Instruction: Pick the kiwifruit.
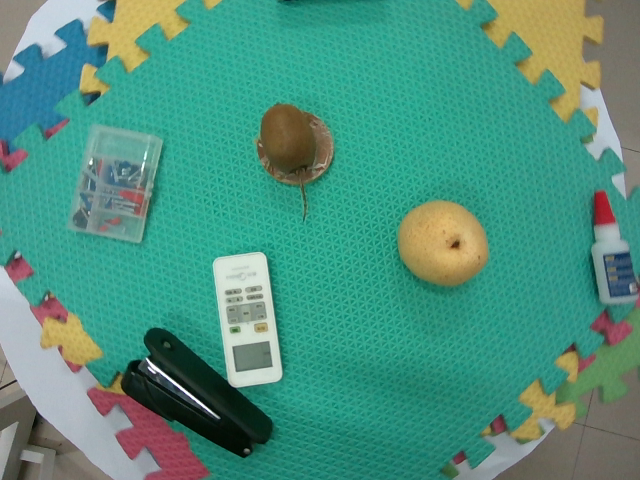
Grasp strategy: vertical